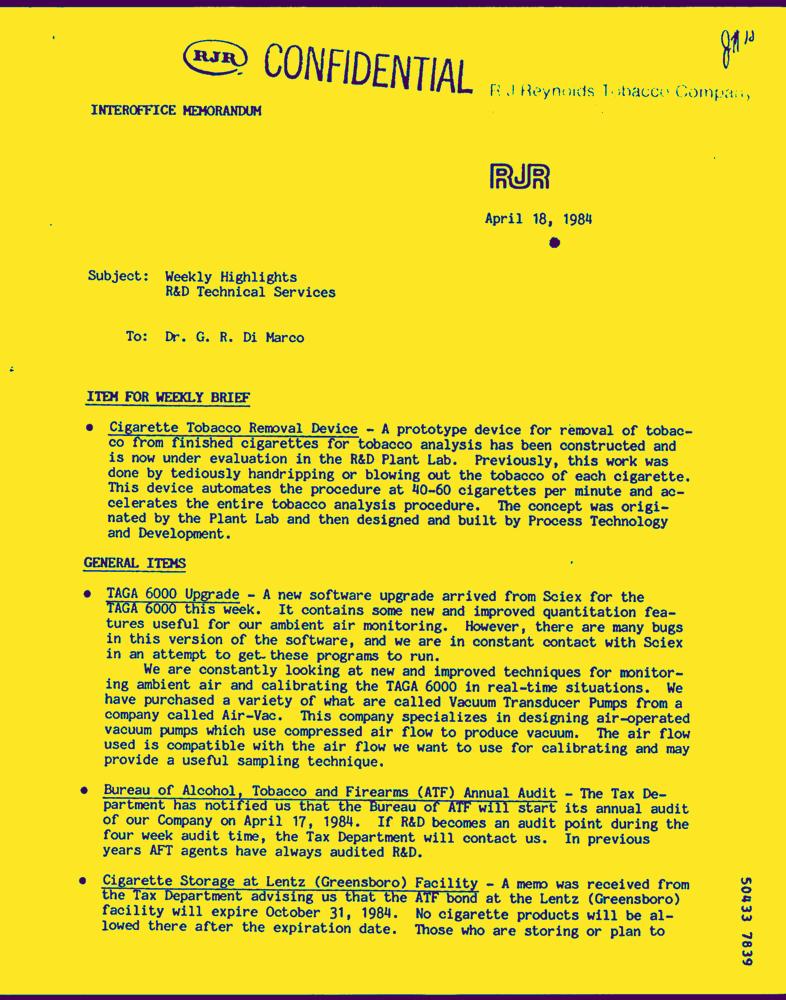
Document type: Letter-Doc